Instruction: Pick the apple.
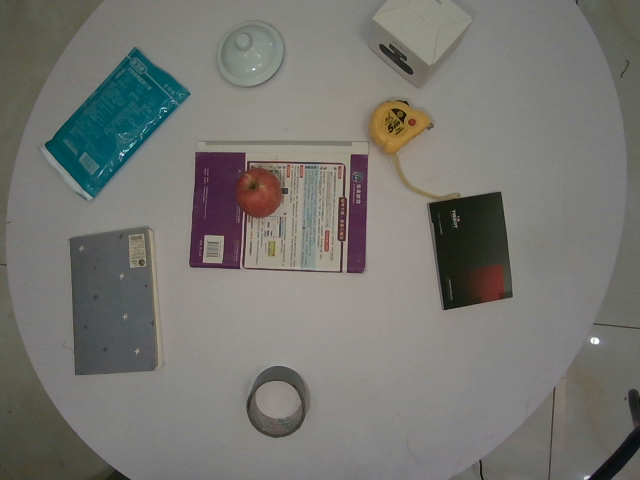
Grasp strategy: vertical